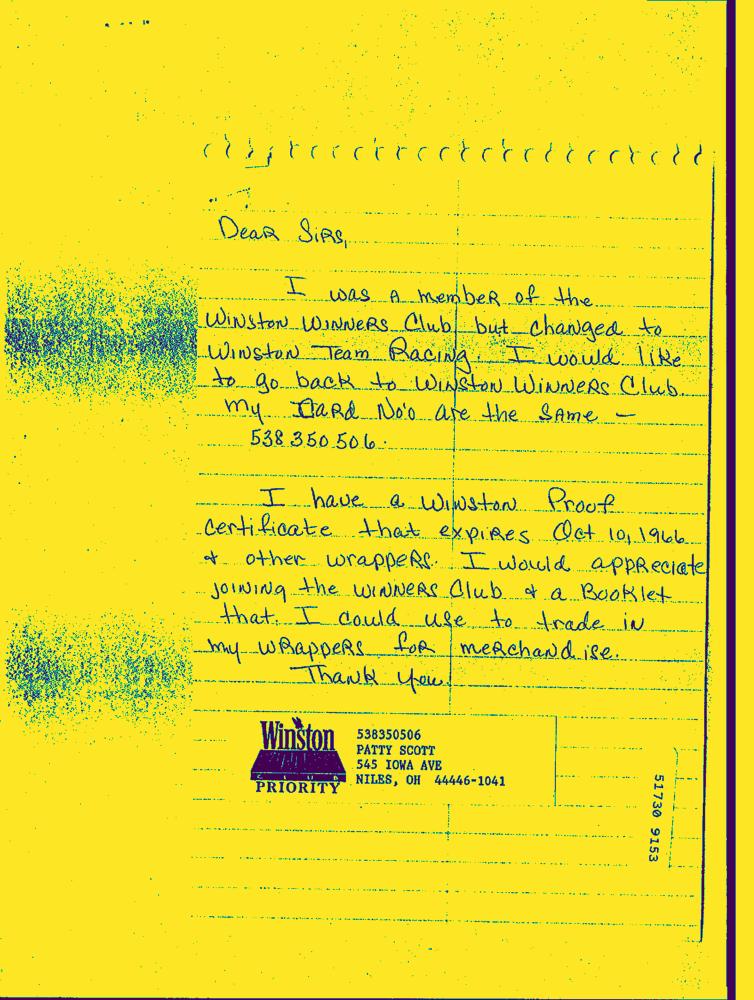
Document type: Hand-Written